Question: Explain the disease:
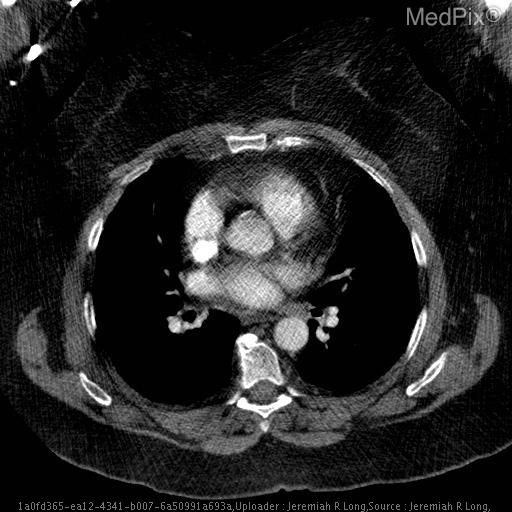
Answer: The disease is discussed as: Lipomatous hypertrophy of the interatrial septum (LHAS) is a benign process characterized by accumulation of fat within the interatrial septum.  The incidence of LHAS is 1% in autopsy series and increases with increasing age and obesity.  This lesion is of little clinical significance; patients with LHAS have slightly higher risk of supraventricular tachycardia, and several cases of hemodynamically significant SVC obstruction have been reported.  Otherwise, LHAS tends to be an incidental finding.
	At imaging, LHAS demonstrates fat attenuation and follows the signal intensity of fat on MR sequences.  Narrowing of the lesion around the fossa ovalis lends the lesion a dumbbell-shaped contour.
	The presence of fat in a cardiac mass excludes lesions such as myxomas, fibromas, and fibroelastosis.  Cardiac lipomas are uncommon lesions and tend to be subendocardial or subpericaridal in location, and generally a capsule can be found at imaging.  Cardiac liposarcomas are extremely rare, often presenting with metastases or cardiac constrictive symptoms.